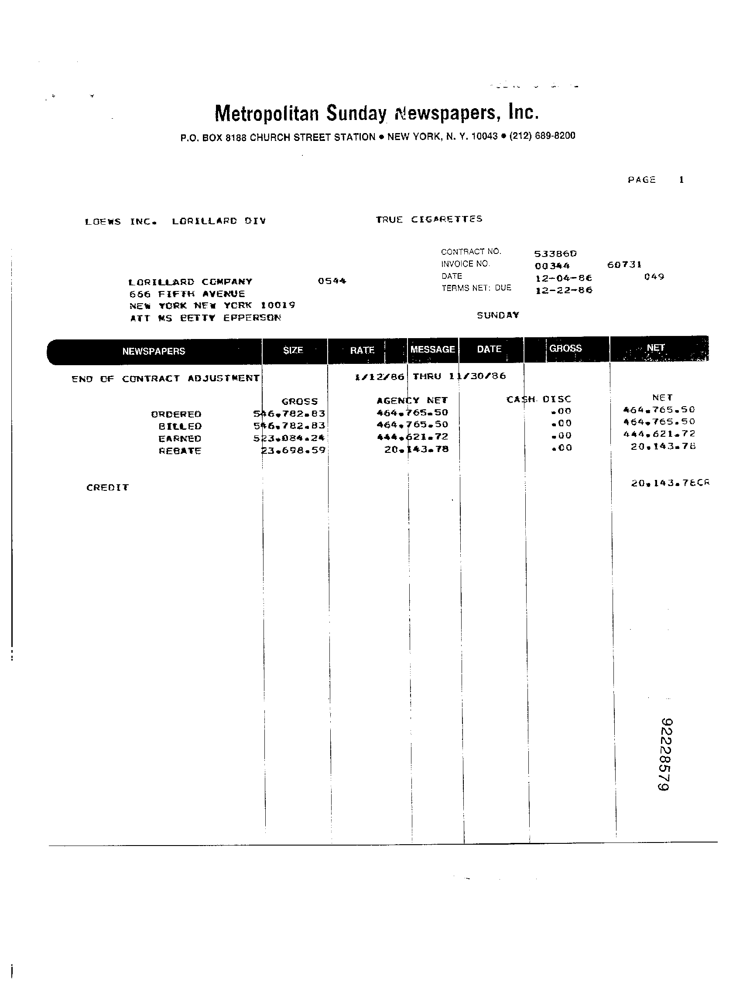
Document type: Invoice